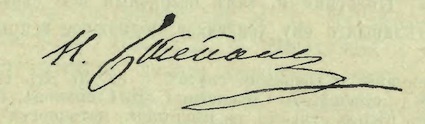
Signature of: nikolay alexandrovich stepanov